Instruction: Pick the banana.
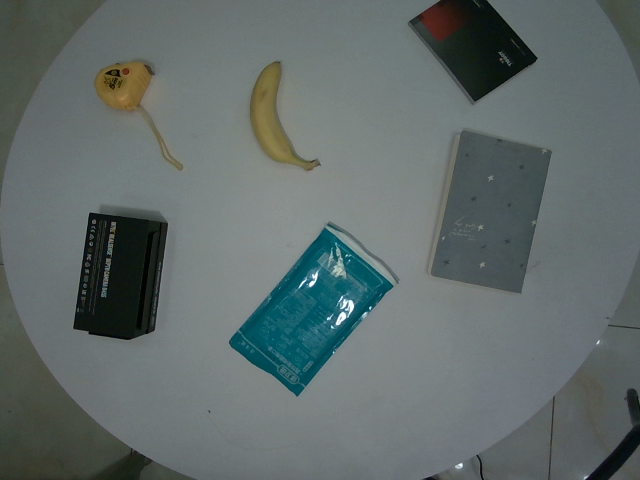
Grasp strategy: vertical